Question: What is the filing due date as per the document?
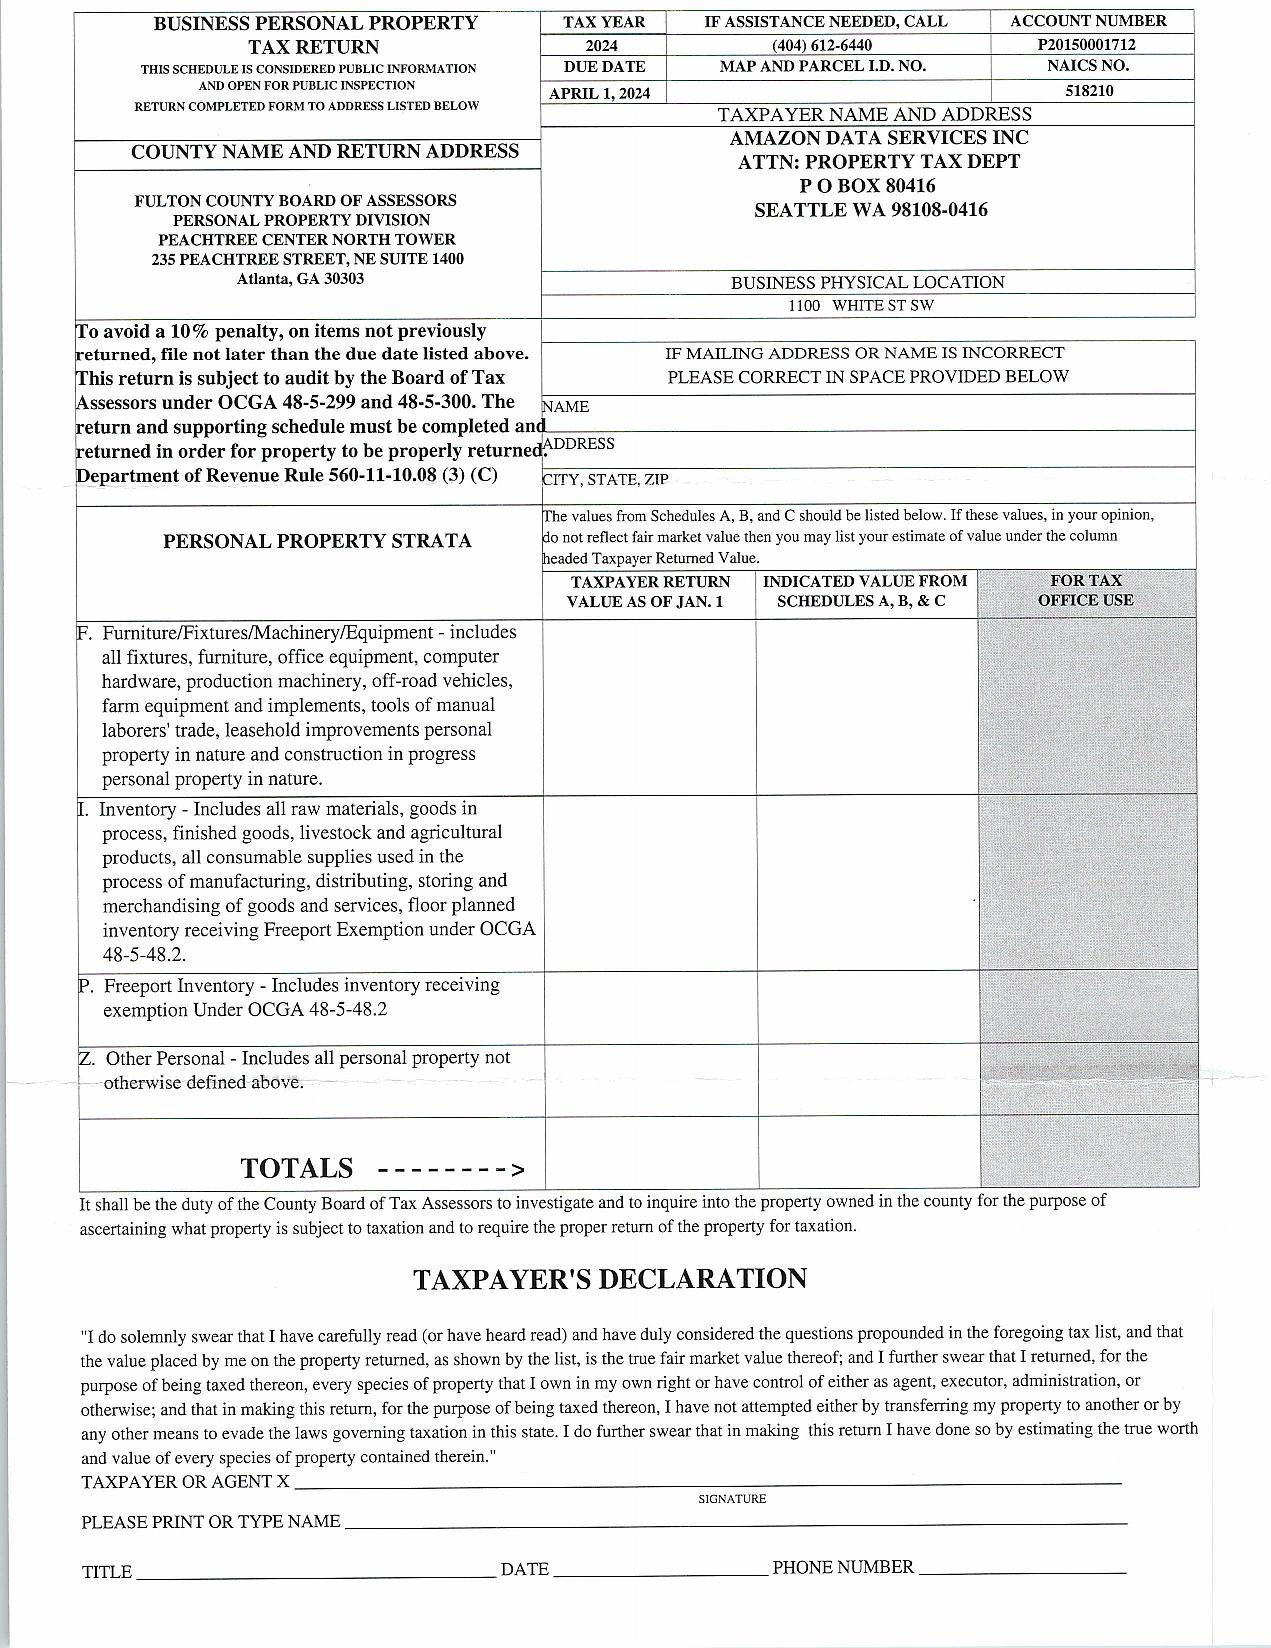
Answer: "1-Apr-24"